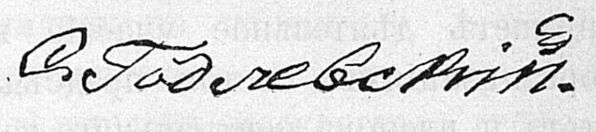
Signature of: q131901609